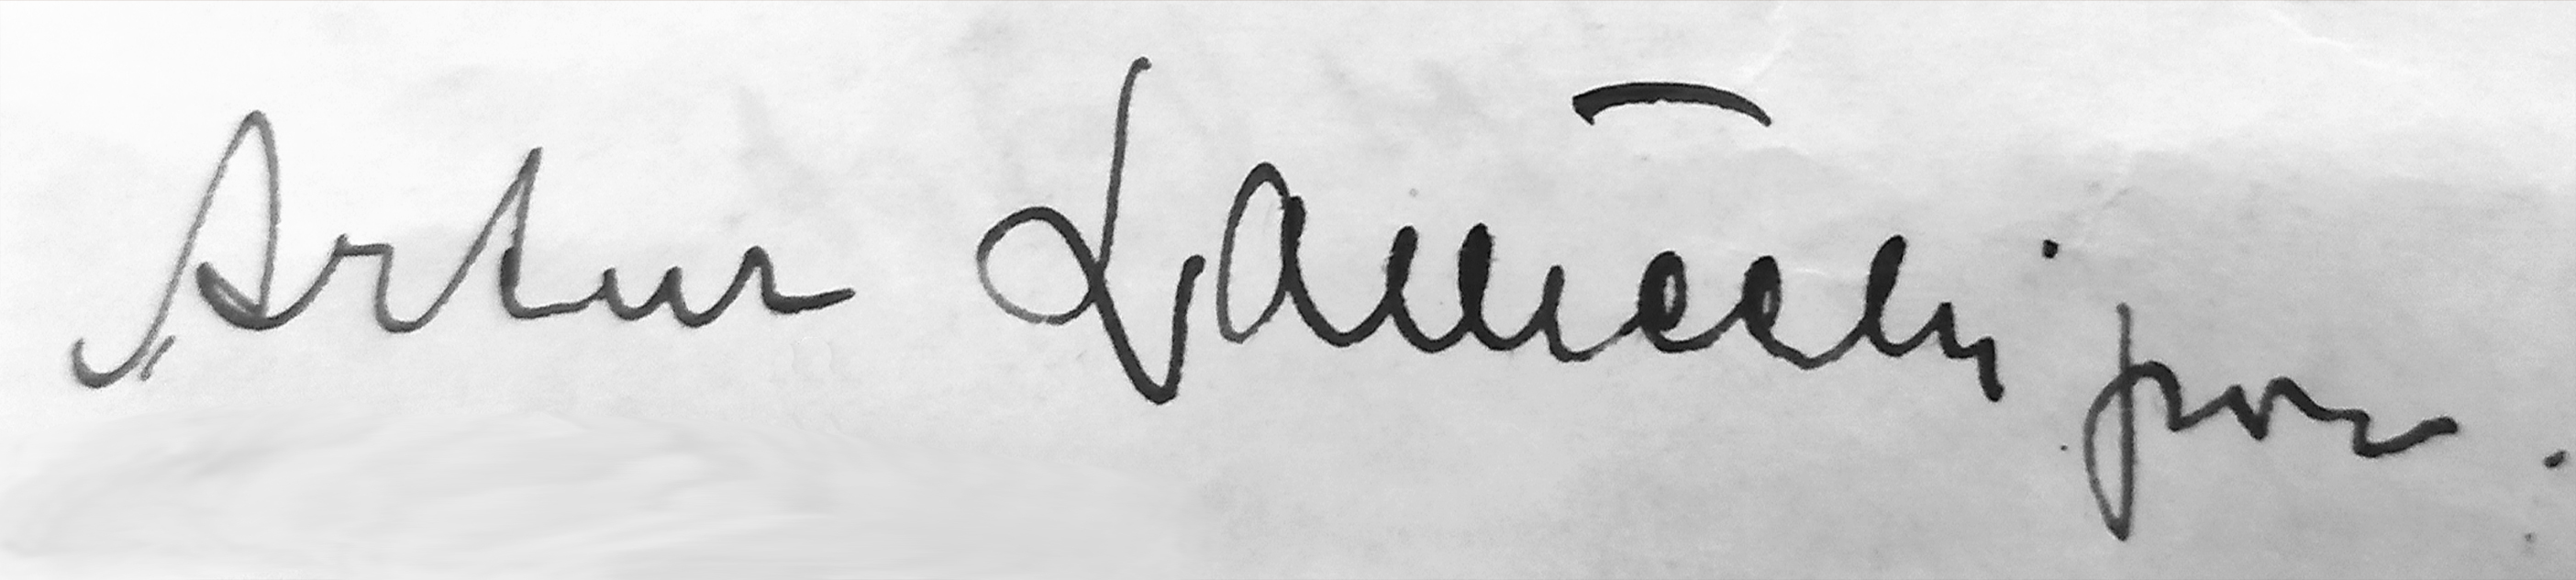
Signature of: artur lamecki